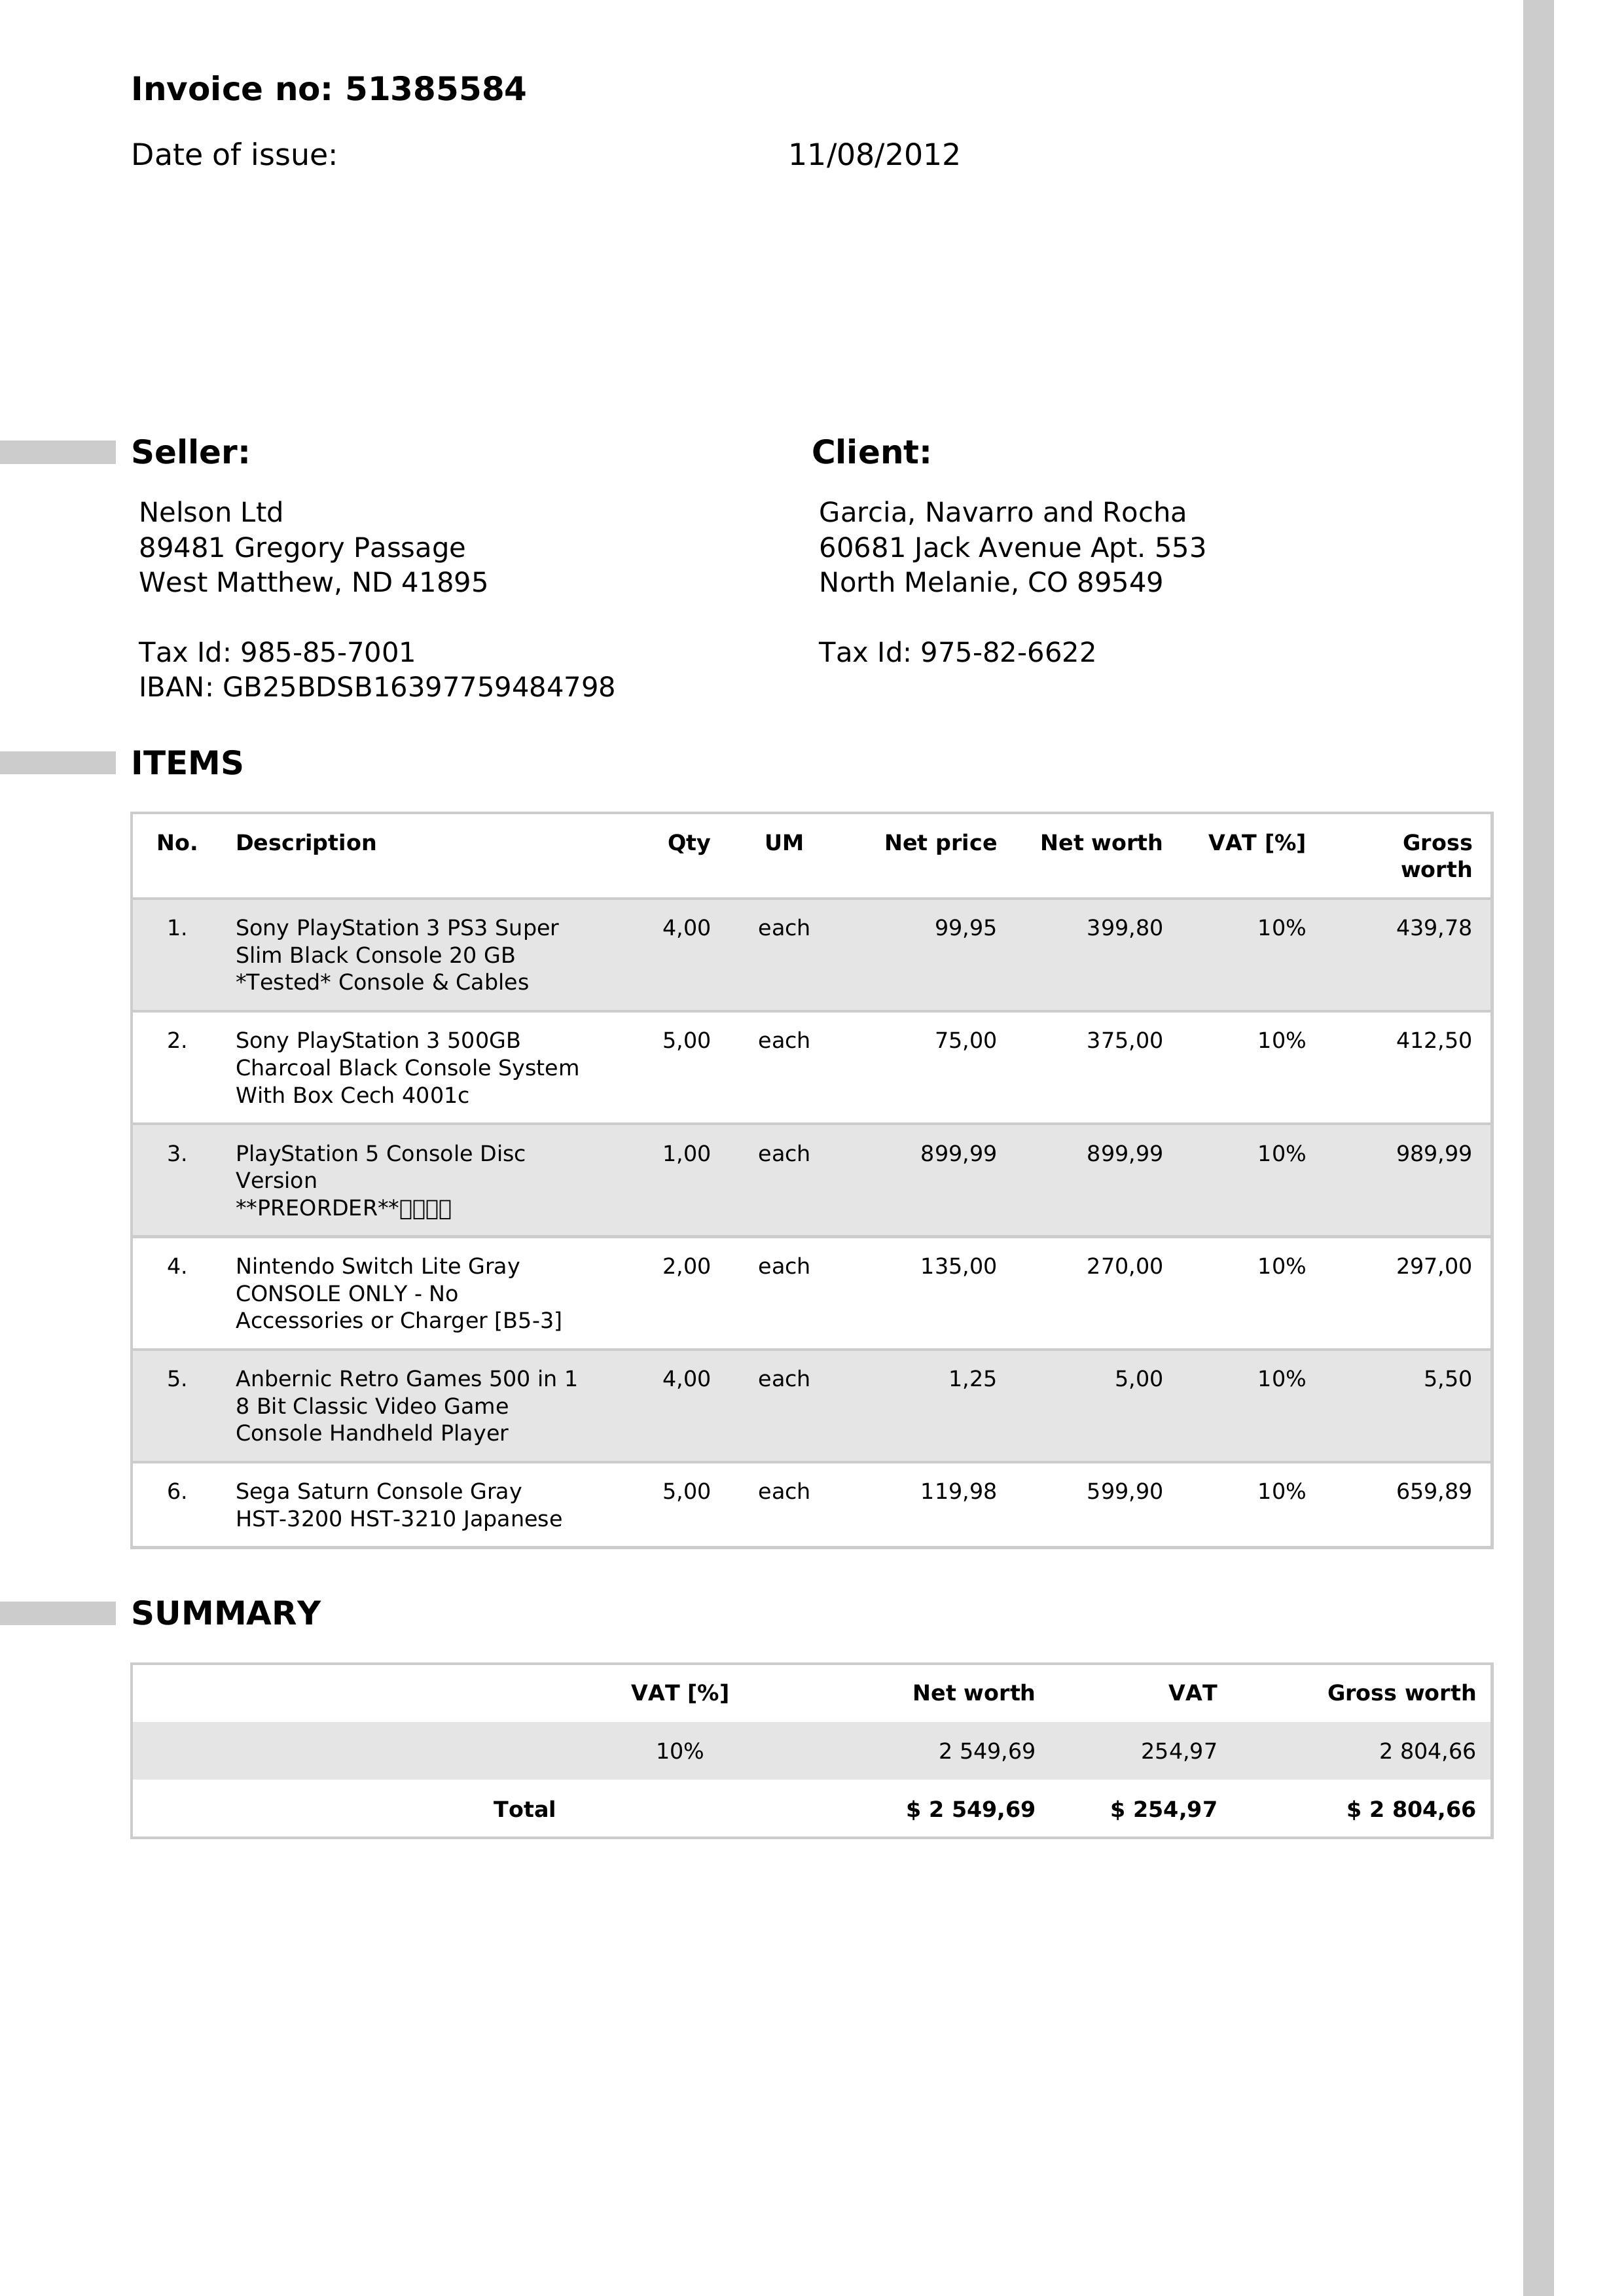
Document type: Invoice